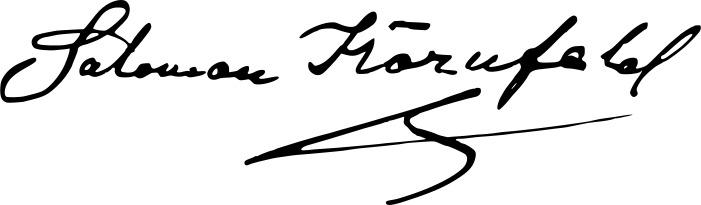
Signature of: grenkamp